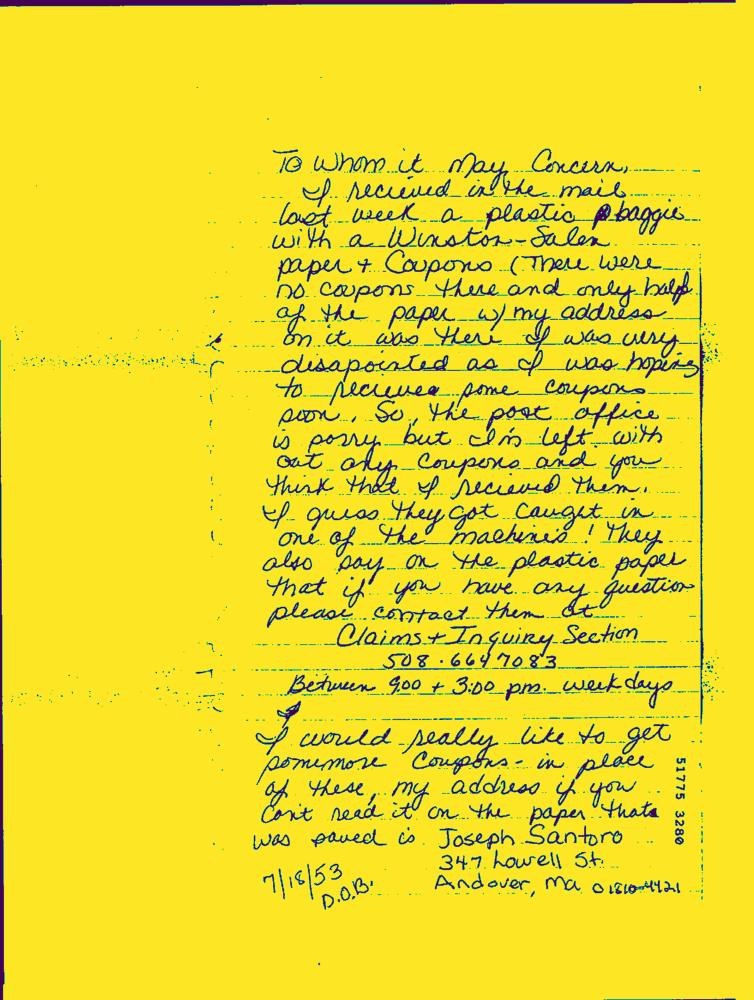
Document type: Hand-Written